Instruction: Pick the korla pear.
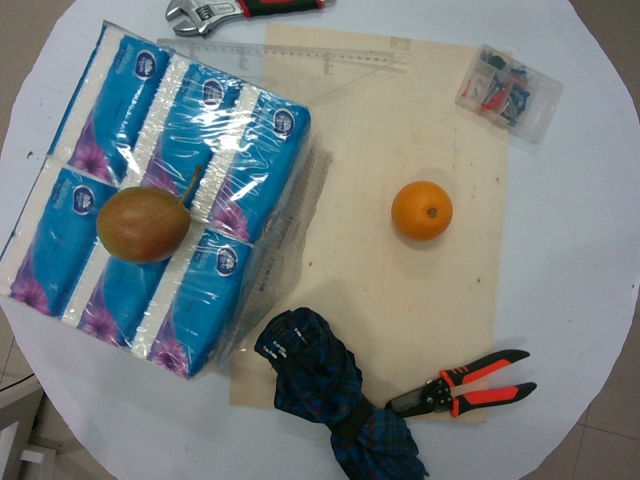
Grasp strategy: vertical